Question: What are the imaging findings?
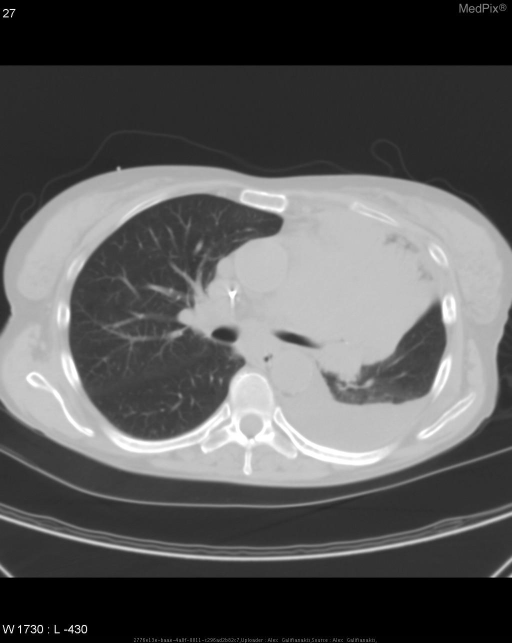
Answer: The imaging shows •  PA chest radiograph demonstrates left lung volume loss, silhouetting of the left cardiac border, and Luftsichel sign.

•  Lateral chest radiograph shows anterior displacement of the major fissure and elevation of the left mainstem bronchus.

•  CT of the chest reveals an obstructing mass and resultant LUL collapse. CT of the chest reveals an obstructing mass and resultant LUL collapse..